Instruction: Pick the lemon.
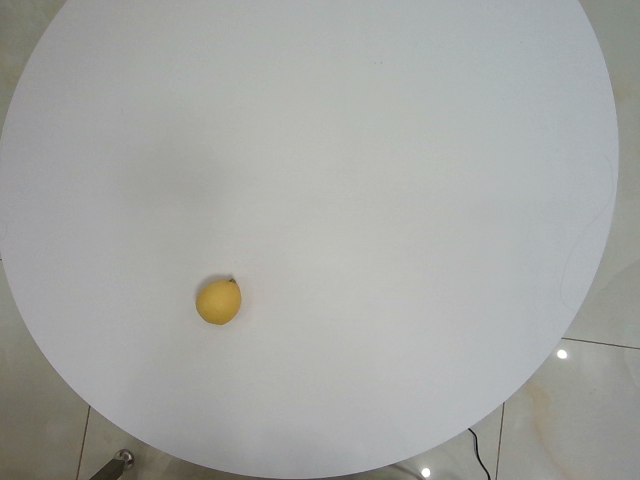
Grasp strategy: vertical